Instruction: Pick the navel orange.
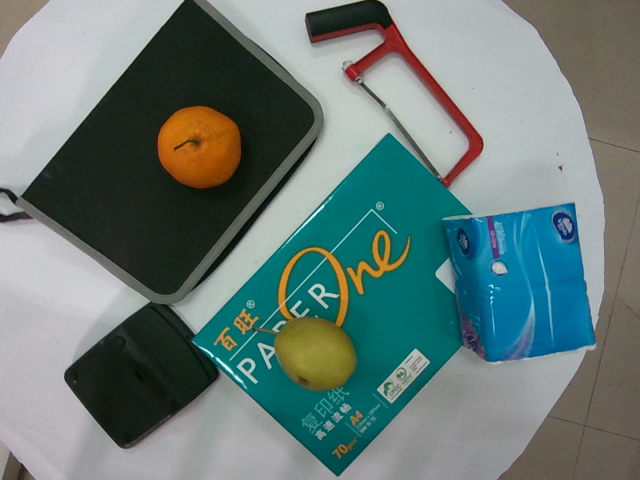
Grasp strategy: vertical